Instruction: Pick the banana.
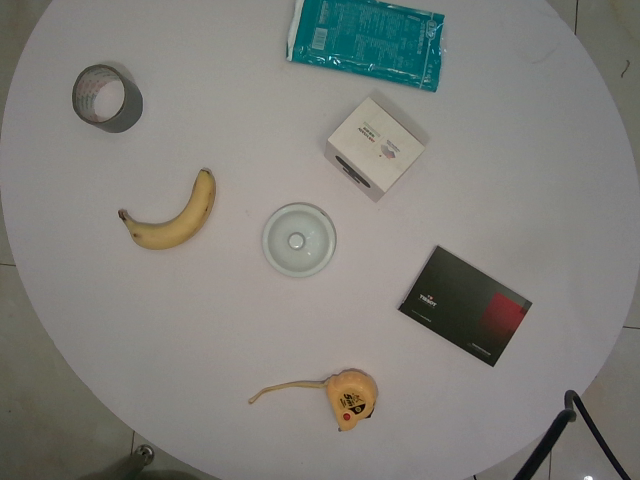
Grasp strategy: vertical